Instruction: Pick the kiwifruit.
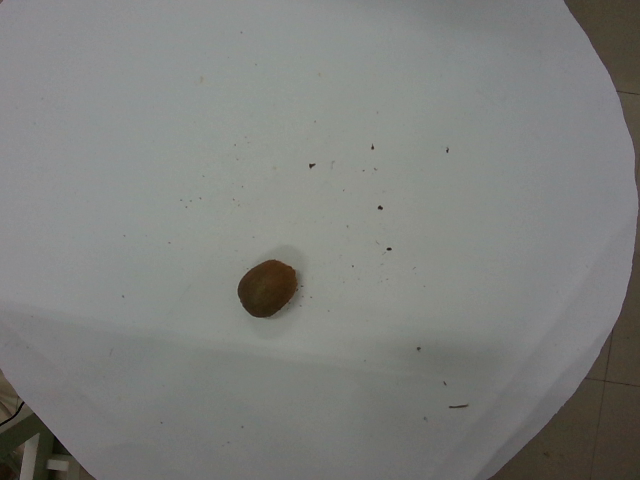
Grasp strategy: vertical